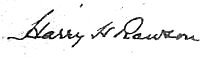
Signature of: harry rawson